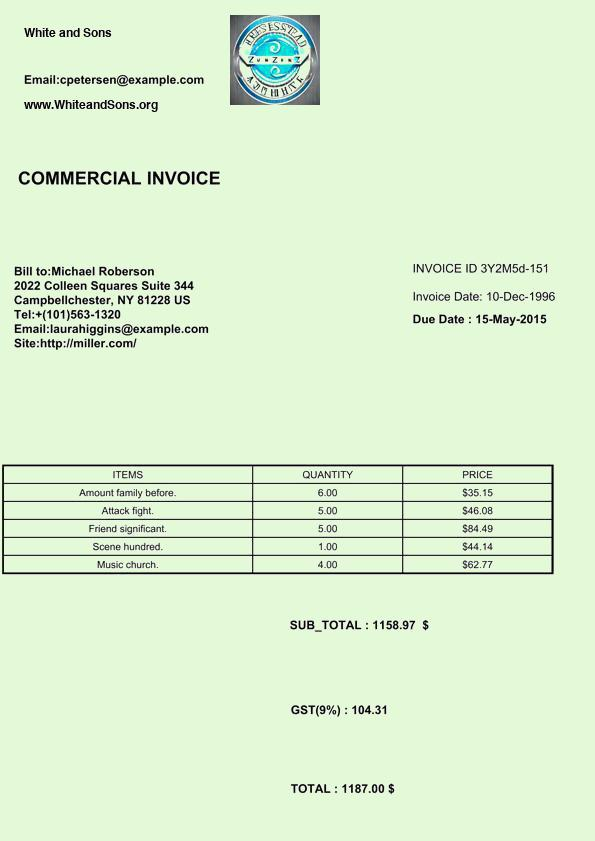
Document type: Invoice